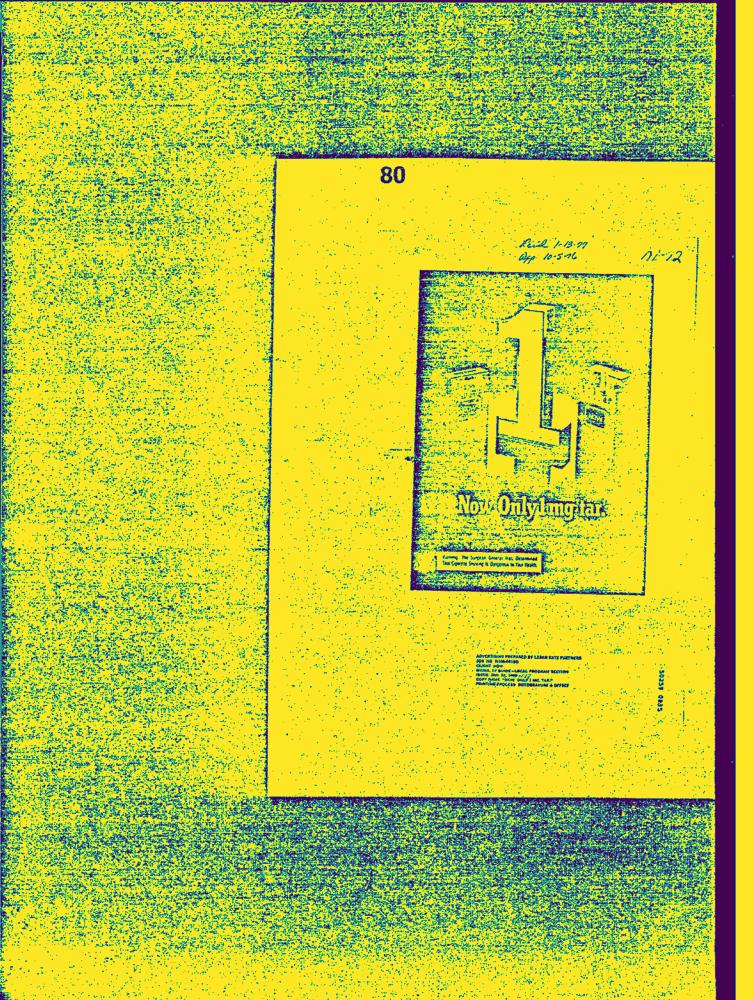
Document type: AD